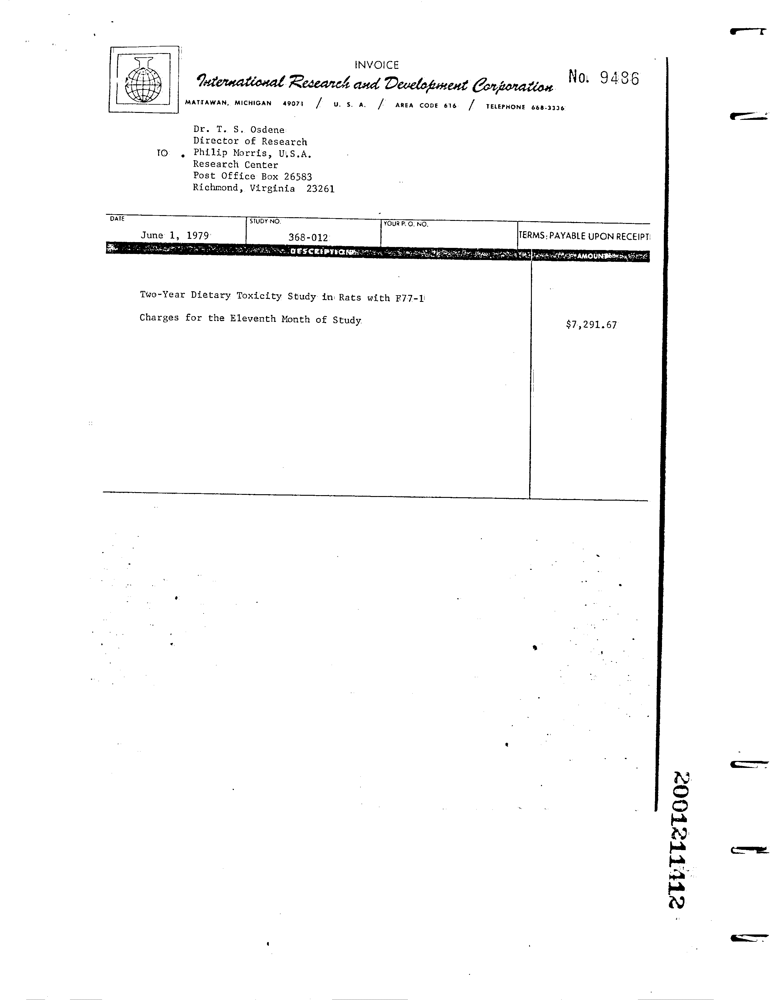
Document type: Invoice